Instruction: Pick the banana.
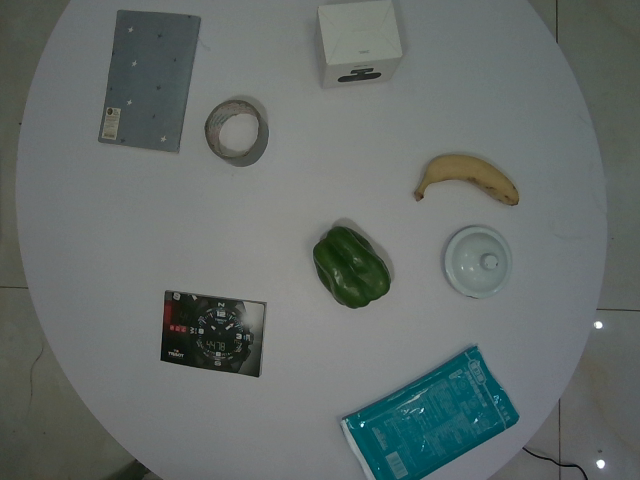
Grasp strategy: vertical